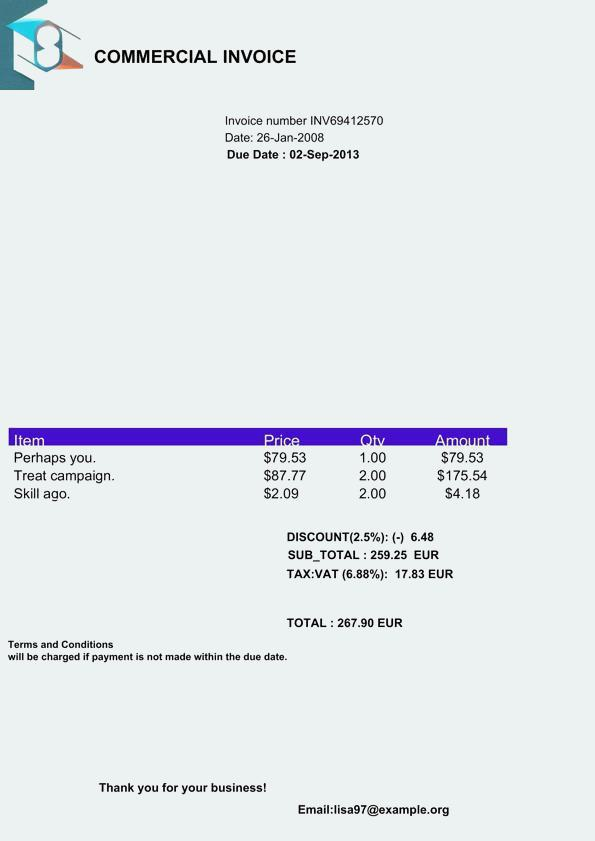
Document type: Invoice